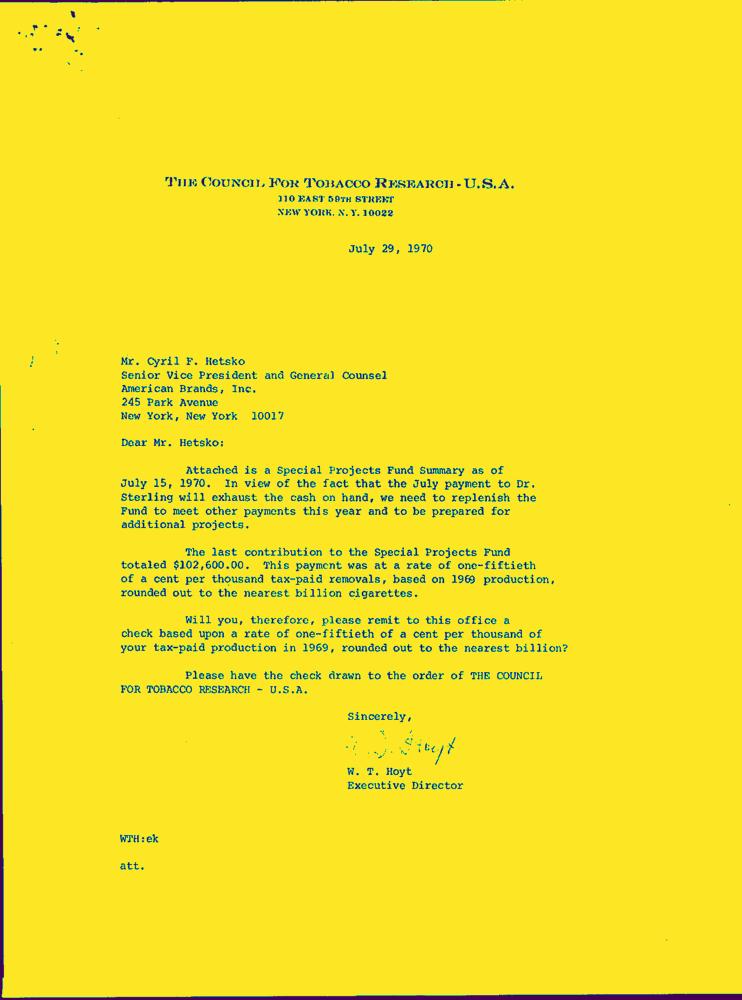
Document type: Letter-Doc